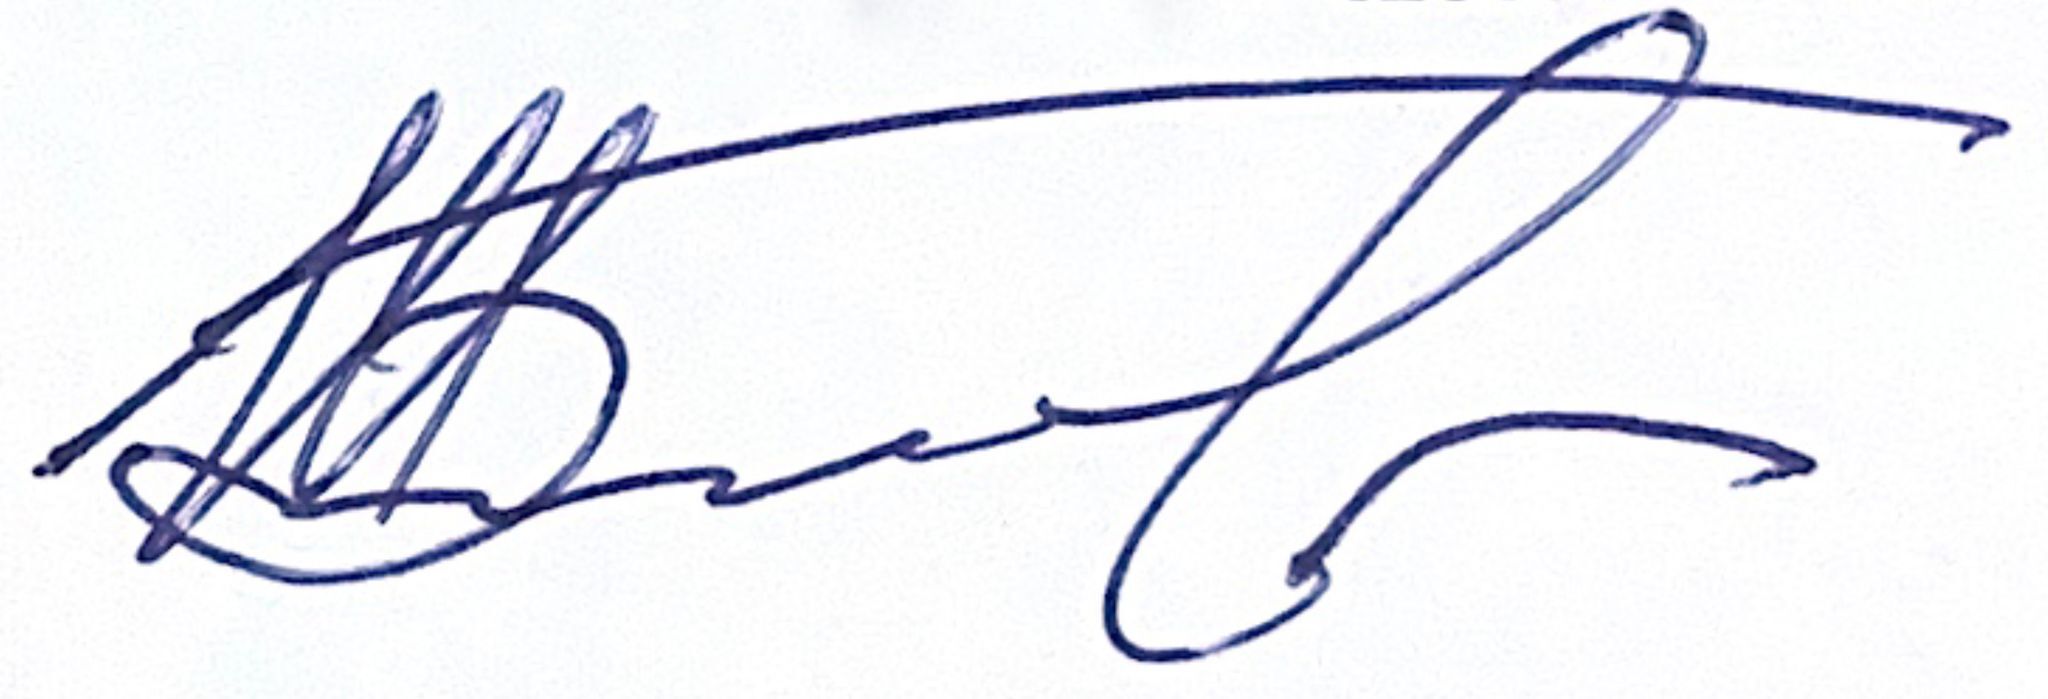
Signature of: shavkat boltaev